Question: What is the appraised value of the property as recorded in the document?
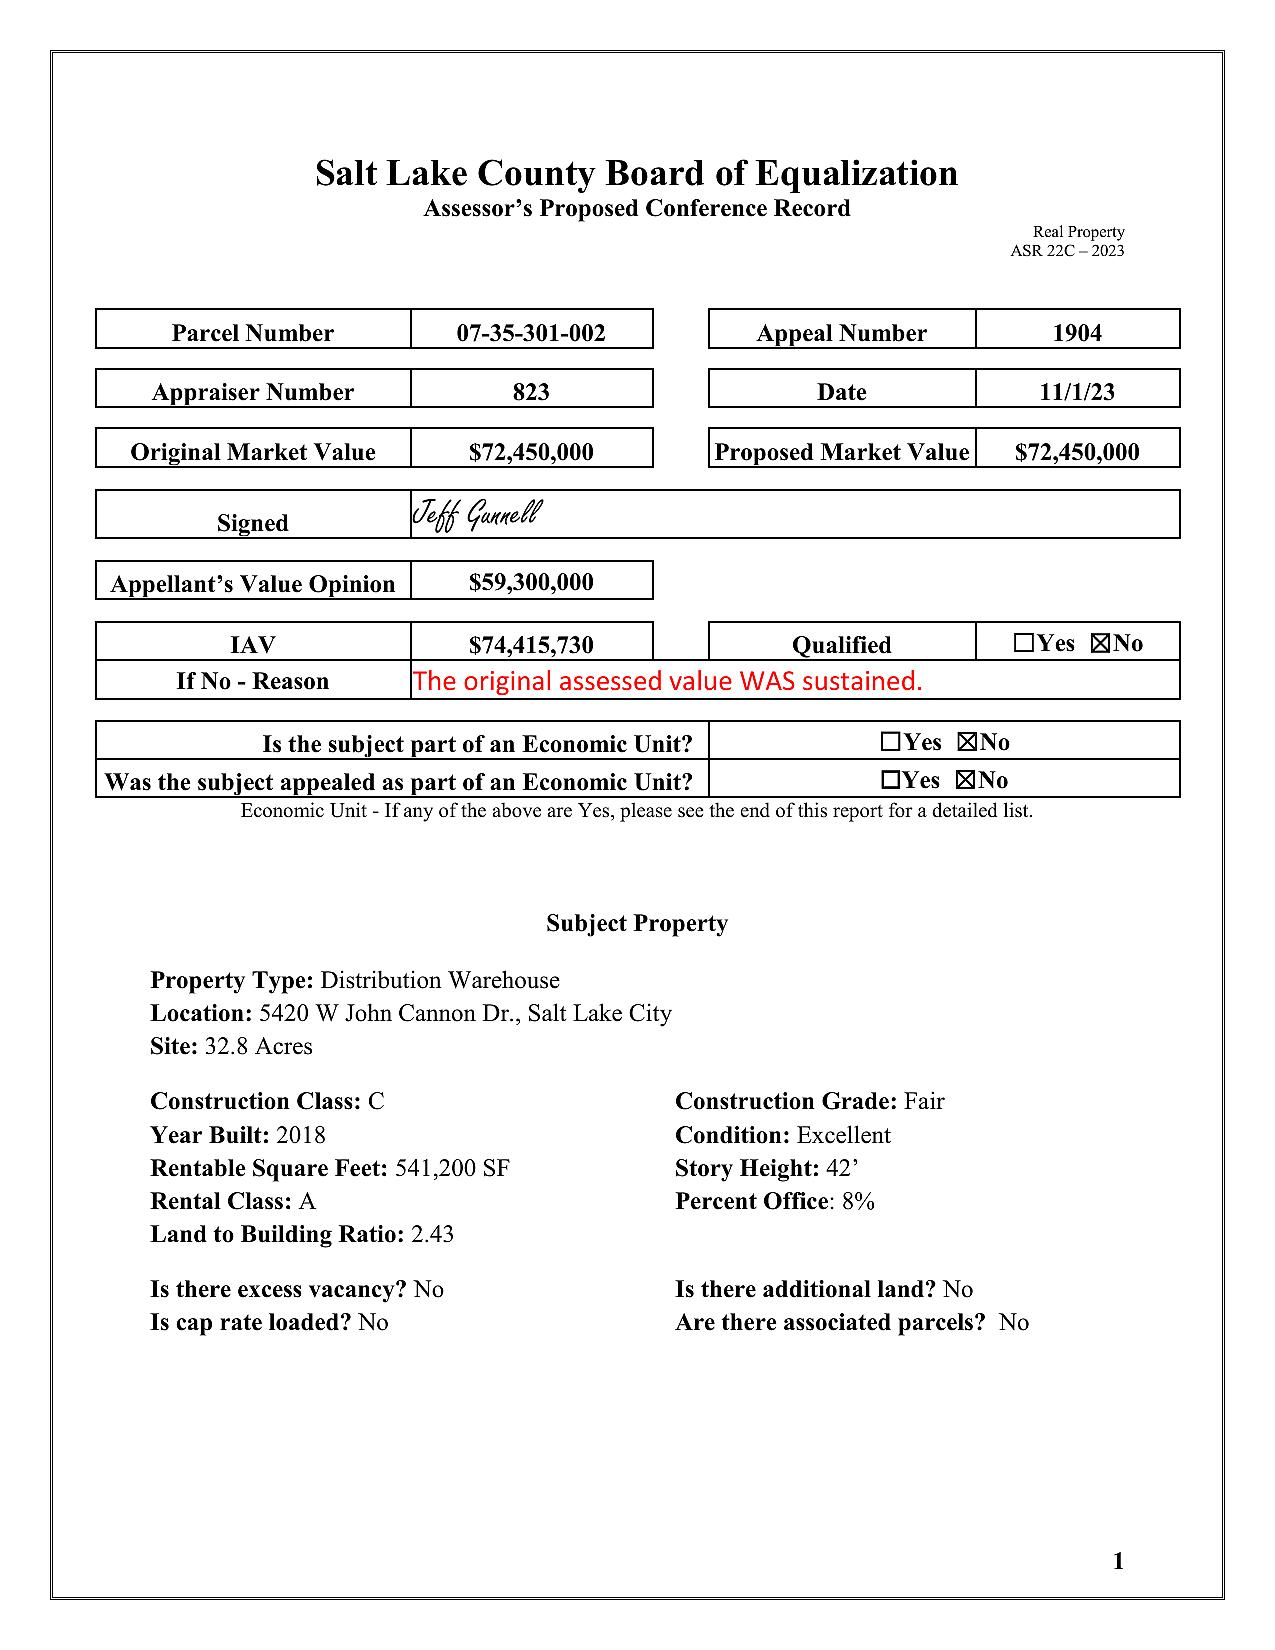
Answer: "$72,450,000 "